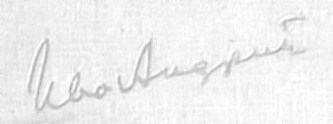
Signature of: ivo andrić